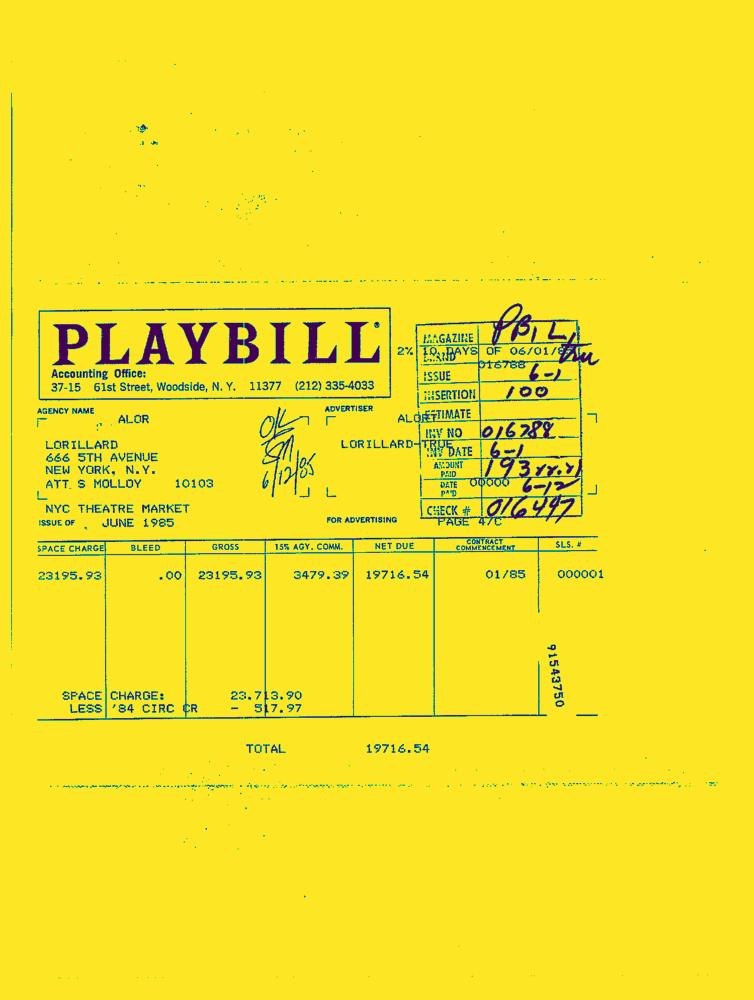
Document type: Invoice-Doc